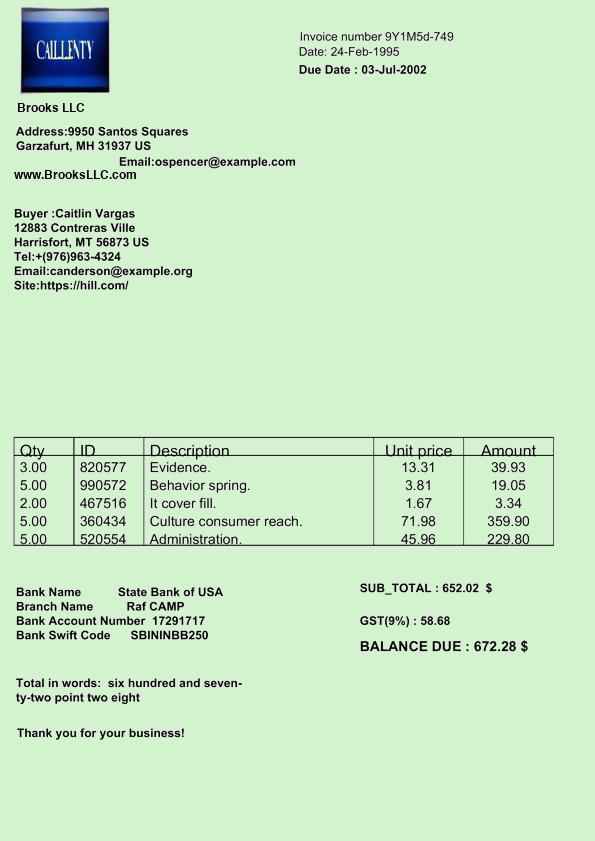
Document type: Invoice